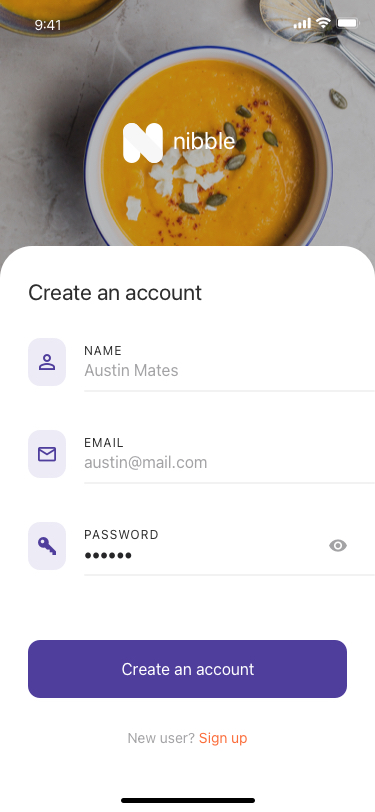
Text in this UI design:
nibble
Create an account
New user? Sign up
●●●●●●
Password
austin@mail.com
Email
Austin Mates
Name
Create an account